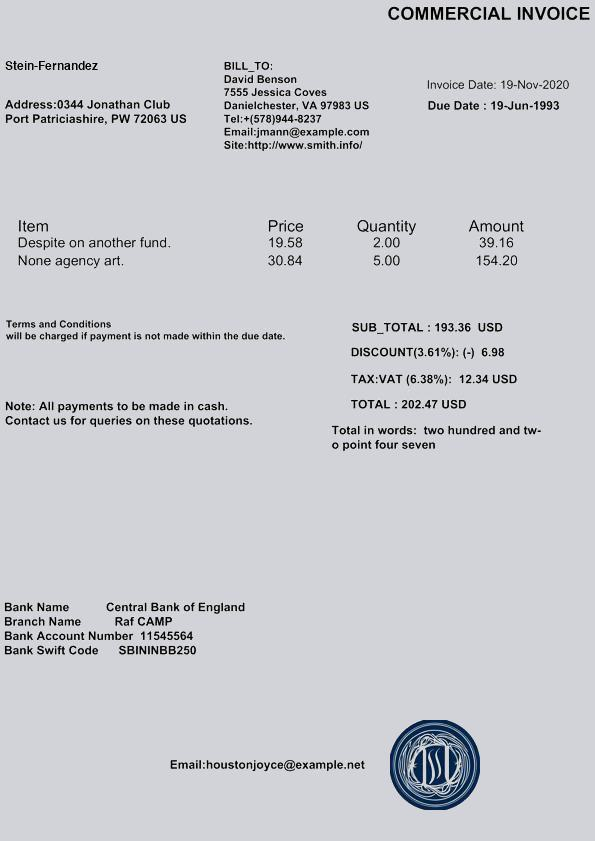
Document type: Invoice